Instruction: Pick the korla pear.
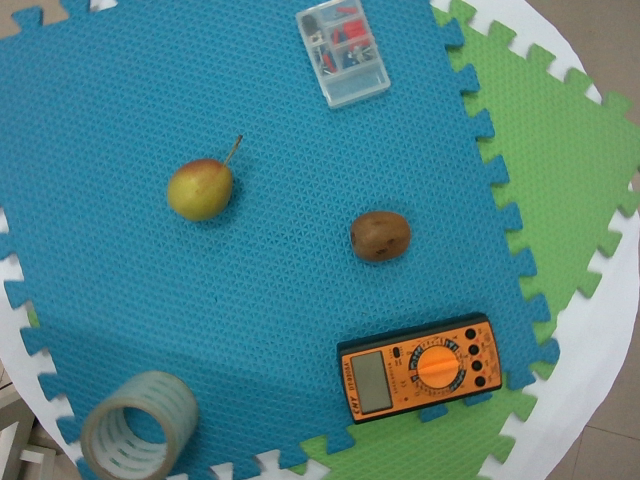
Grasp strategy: vertical